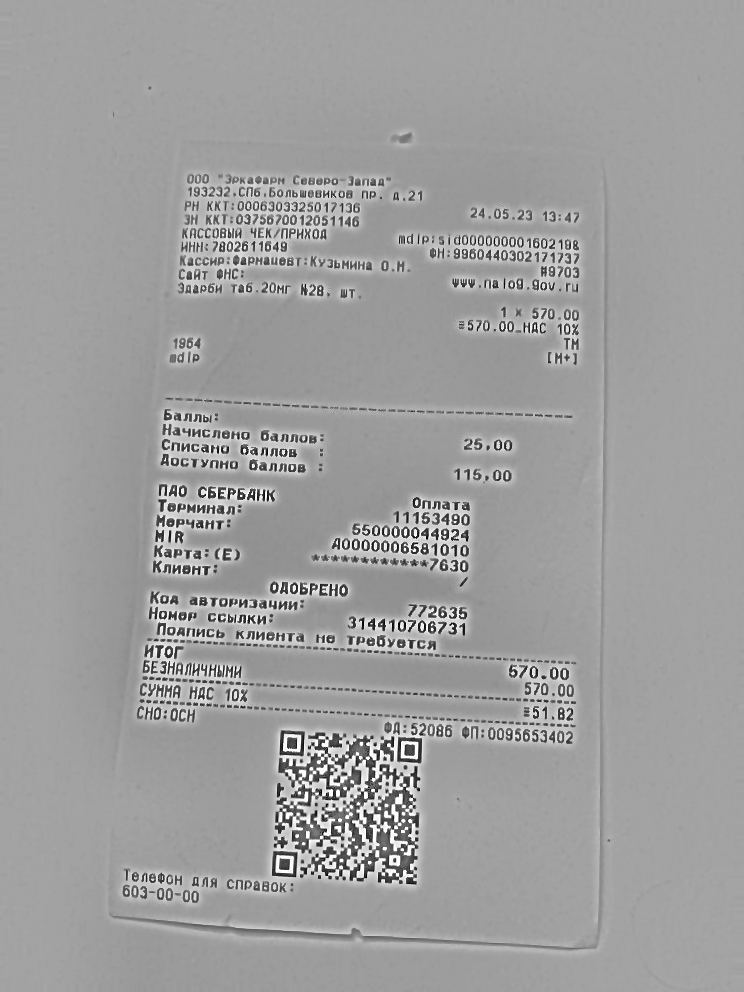
Продавец: ООО "ЭркаФарм Северо-Запад"
ИНН: 7802611649
Дата: 24.05.23
Товары: Эдарби таб. 20мг №28, шт.
Количество: 1
Цена: 570.00
Сумма: 570.00
Итого: 570.00